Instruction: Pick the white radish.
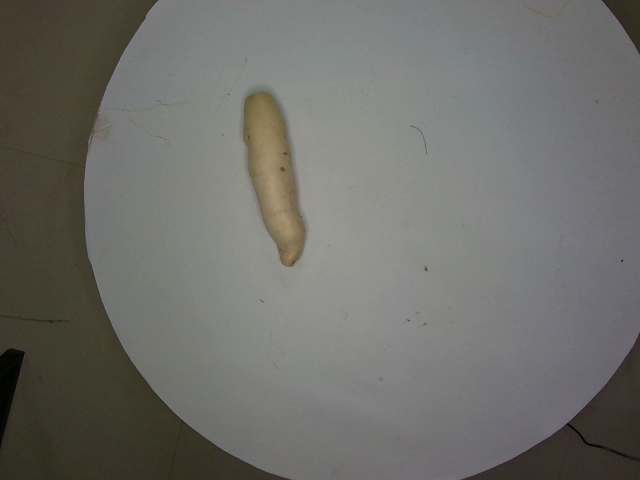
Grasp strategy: vertical